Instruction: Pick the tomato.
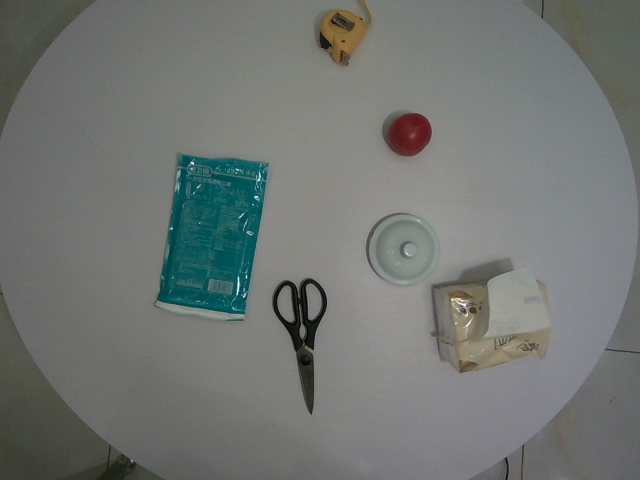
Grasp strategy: vertical